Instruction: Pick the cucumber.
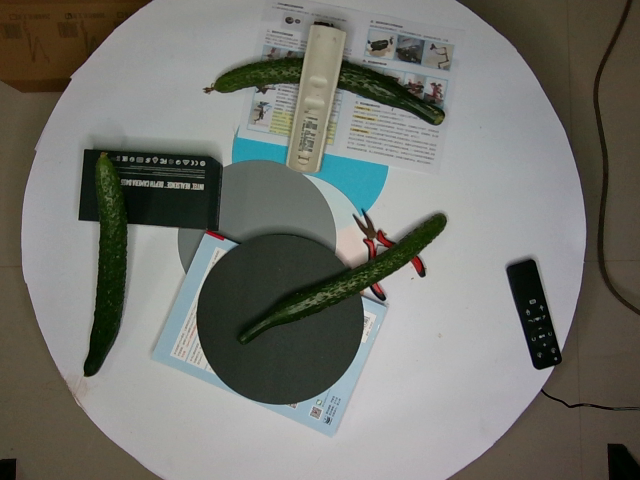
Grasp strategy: vertical